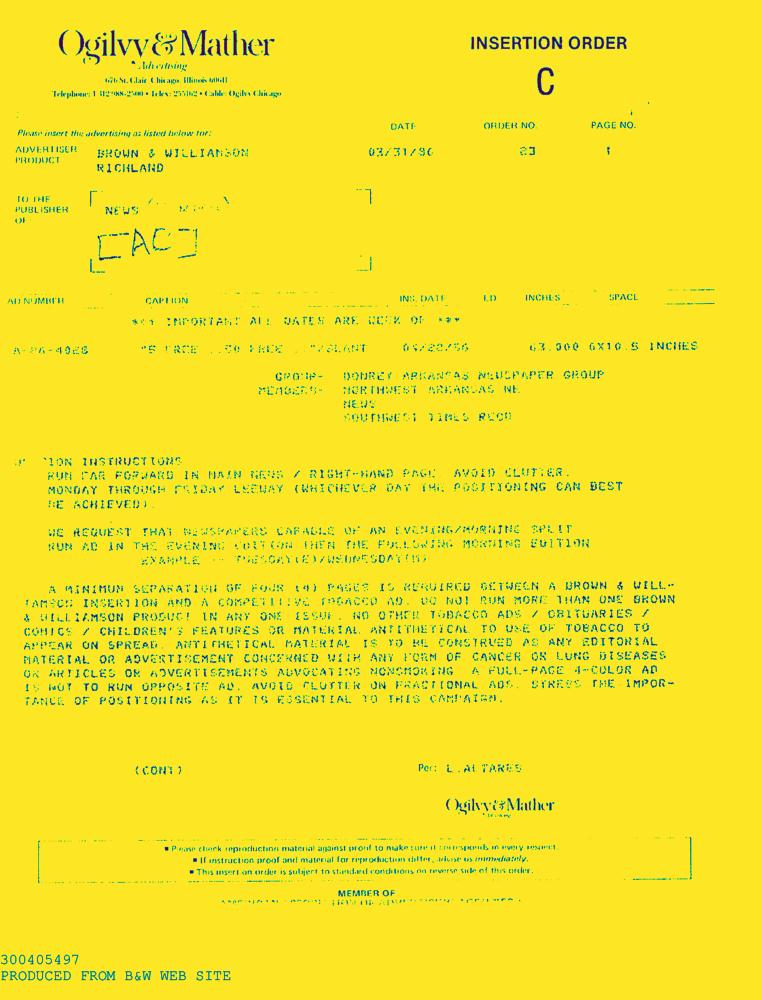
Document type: AD